Question: In what way does the history help explain the case?
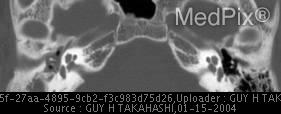
Answer: The patient's history of 14 y/o male with intermittent otorrhea of right ear and right TM perforation. is key in understanding the case.